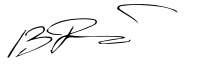
Signature of: vadym halaichuk